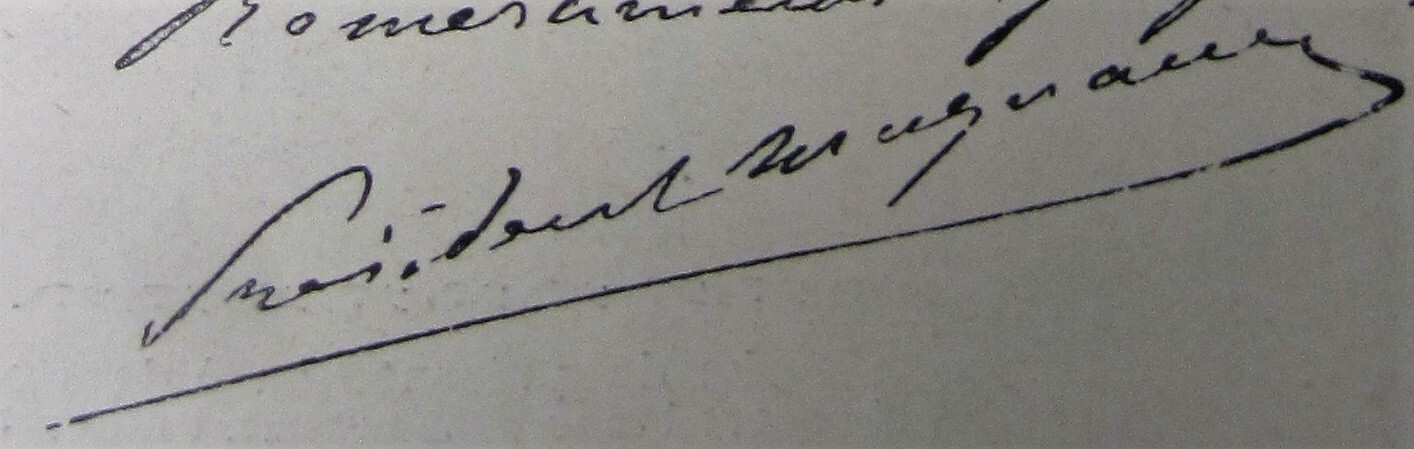
Signature of: paul magnaud